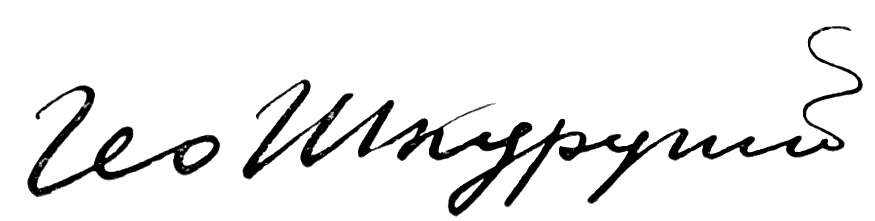
Signature of: geo shkurupii